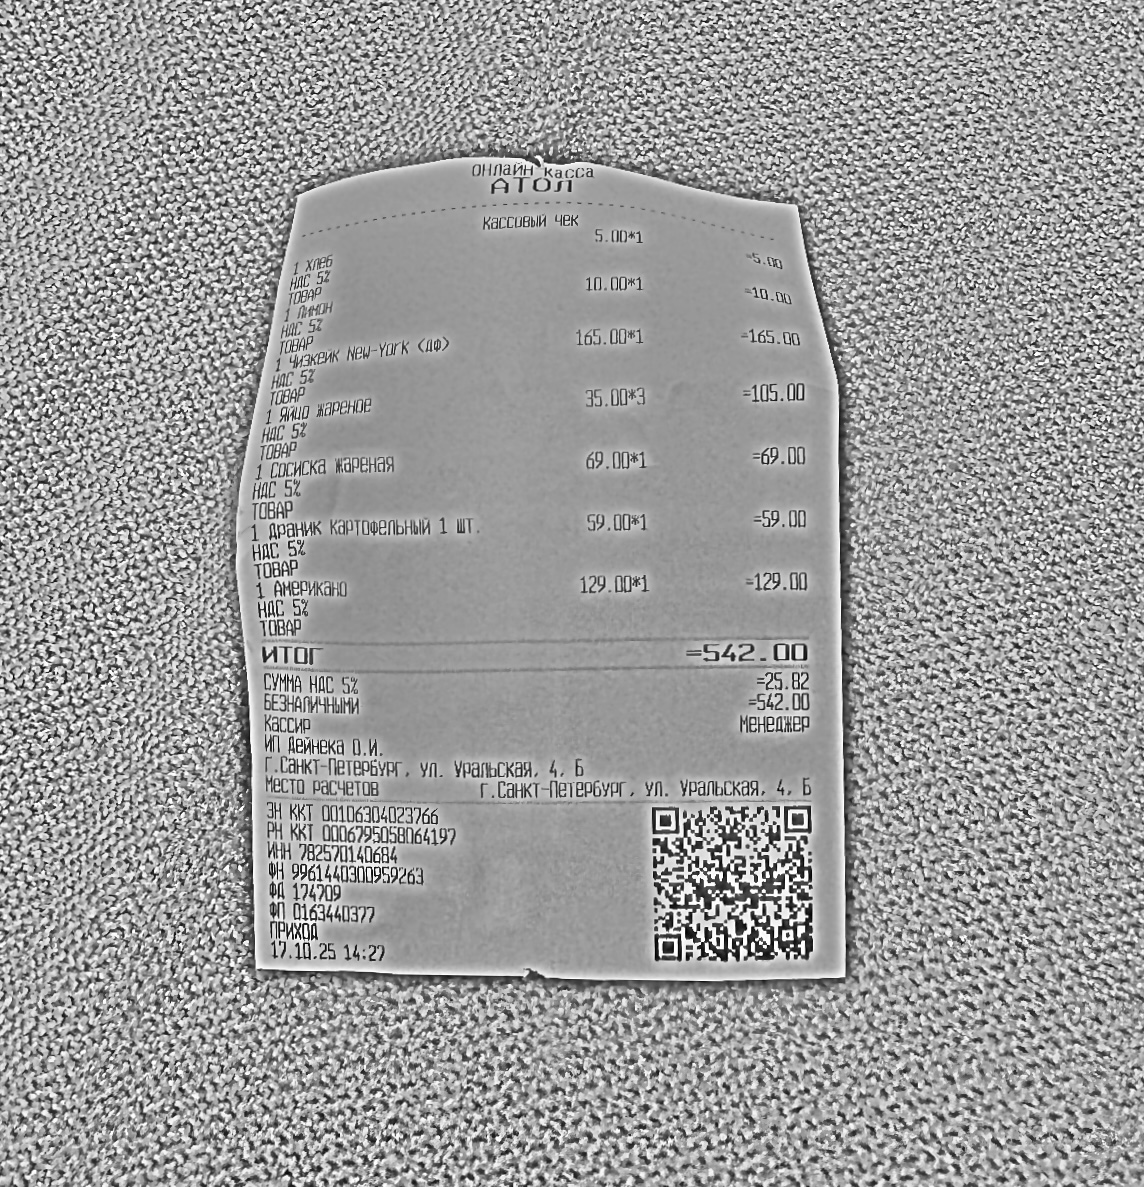
Продавец: ИП Дейнека О.И.
ИНН: 782570140684
Дата: 17.10.25
Товары: 1 Хлеб; 1 Лимон; 1 Чизкейк New-York <дф>; 1 Яйцо жареное; 1 Сосиска жареная; 1 Драник картофельный 1 шт; 1 Американо
Количество: 1; 1; 1; 3; 1; 1; 1
Цена: 5.00; 10.00; 165.00; 35.00; 69.00; 59.00; 129.00
Сумма: 5.00; 10.00; 165.00; 105.00; 69.00; 59.00; 129.00
Итого: 542.00